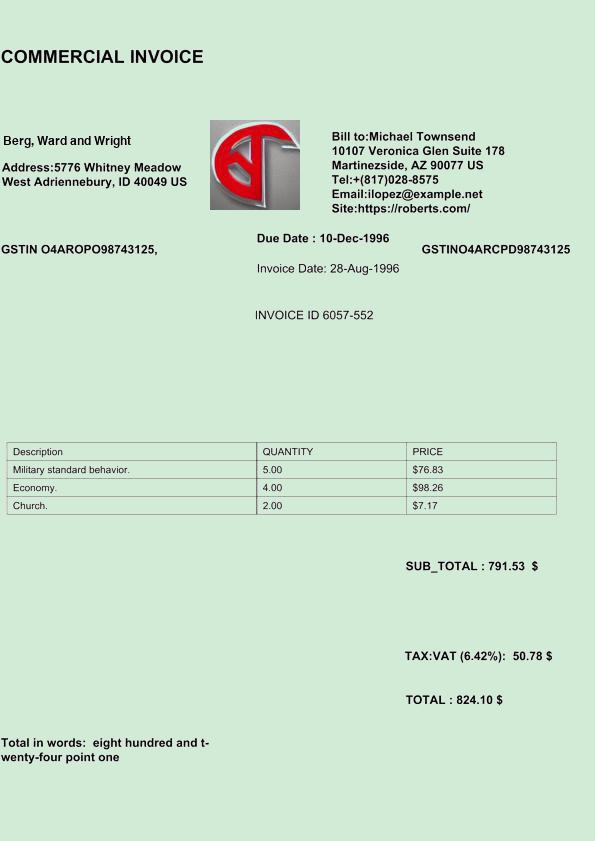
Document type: Invoice